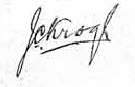
Signature of: johannes christoffel krogh